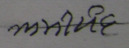
Signature of: omichund